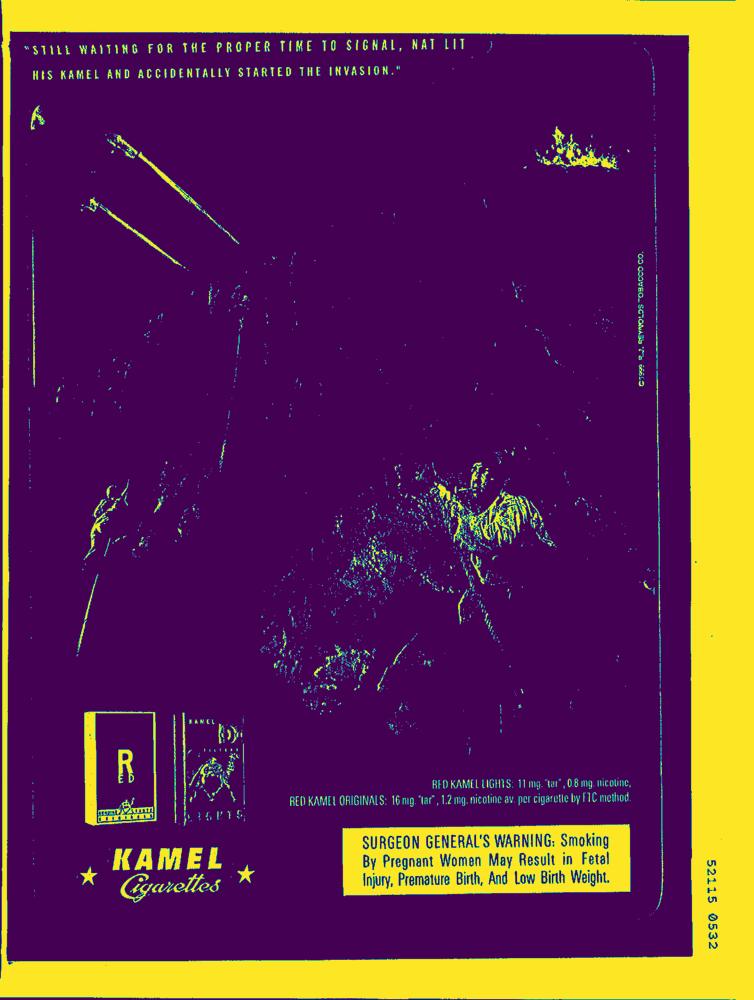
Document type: AD